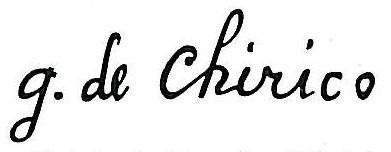
Signature of: giorgio de chirico